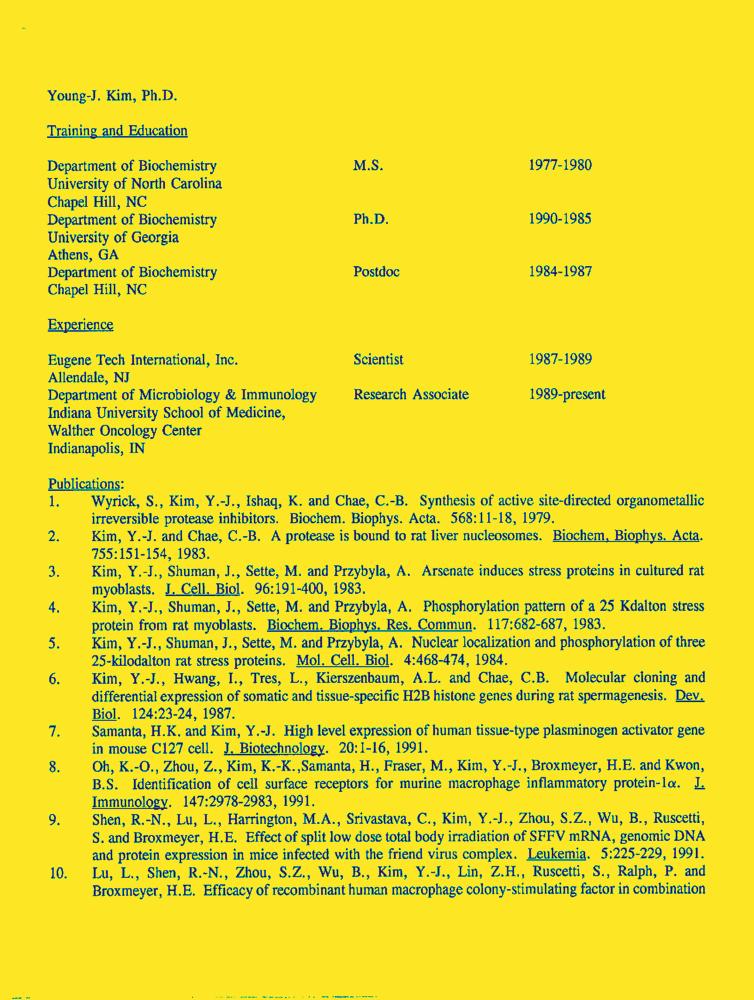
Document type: Resume-Doc